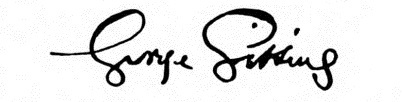
Signature of: george gissing